Question: What do the imaging results show?
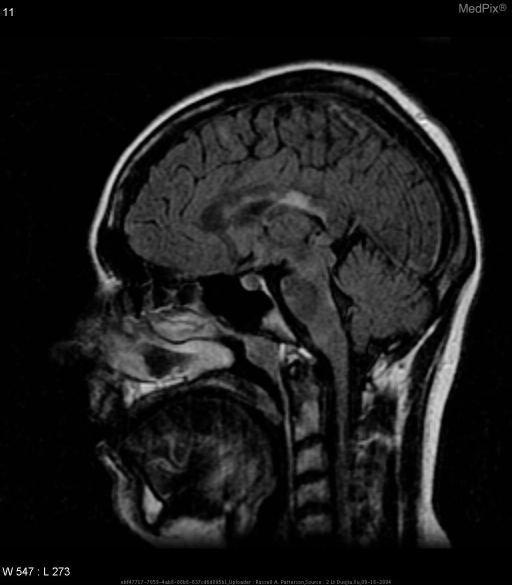
Answer: The imaging shows There are multifocal areas of predominately white matter abnormal signal intensity  Several lesions are in the corpus callosum, the largest seen in the body of the corpus callosum; with periventricular and periatrial predominance.

Several lesions are oriented perpendicular to the corpus callosum (Dawson’s fingers).

Similar hyperintense lesions are also seen in the brain stem and spinal cord, best seen on the sagittal images. Multiple areas of abnormal signal intensity - most are in the deep and periventricular white matter.